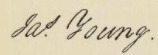
Signature of: james young